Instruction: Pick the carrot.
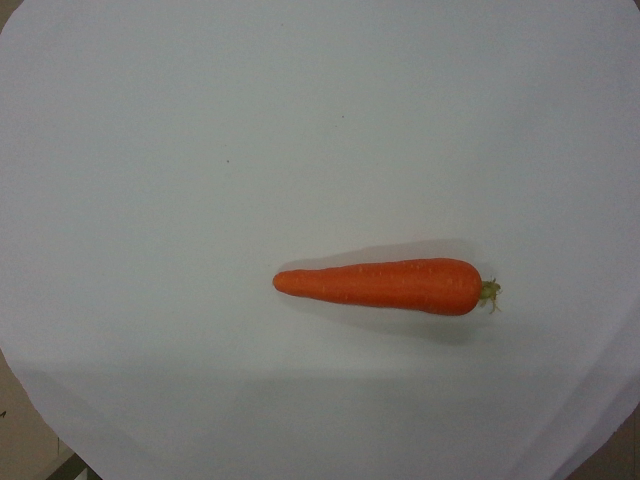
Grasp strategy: vertical